Question: What might the diagnosis be?
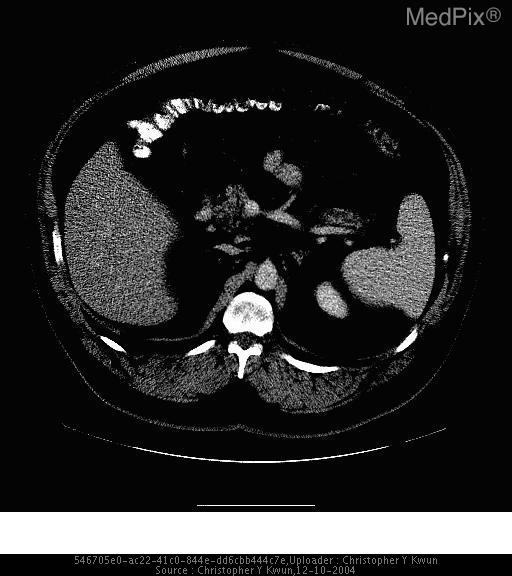
Answer: The possible diagnosis includes 1.)Most exocrine pancreatic tumors; 2.)Lymphoma; 3.)Pancreatic endocrine tumors (mostly non-functional)..